Question: What type of tax is indicated in the document, personal property or real estate?
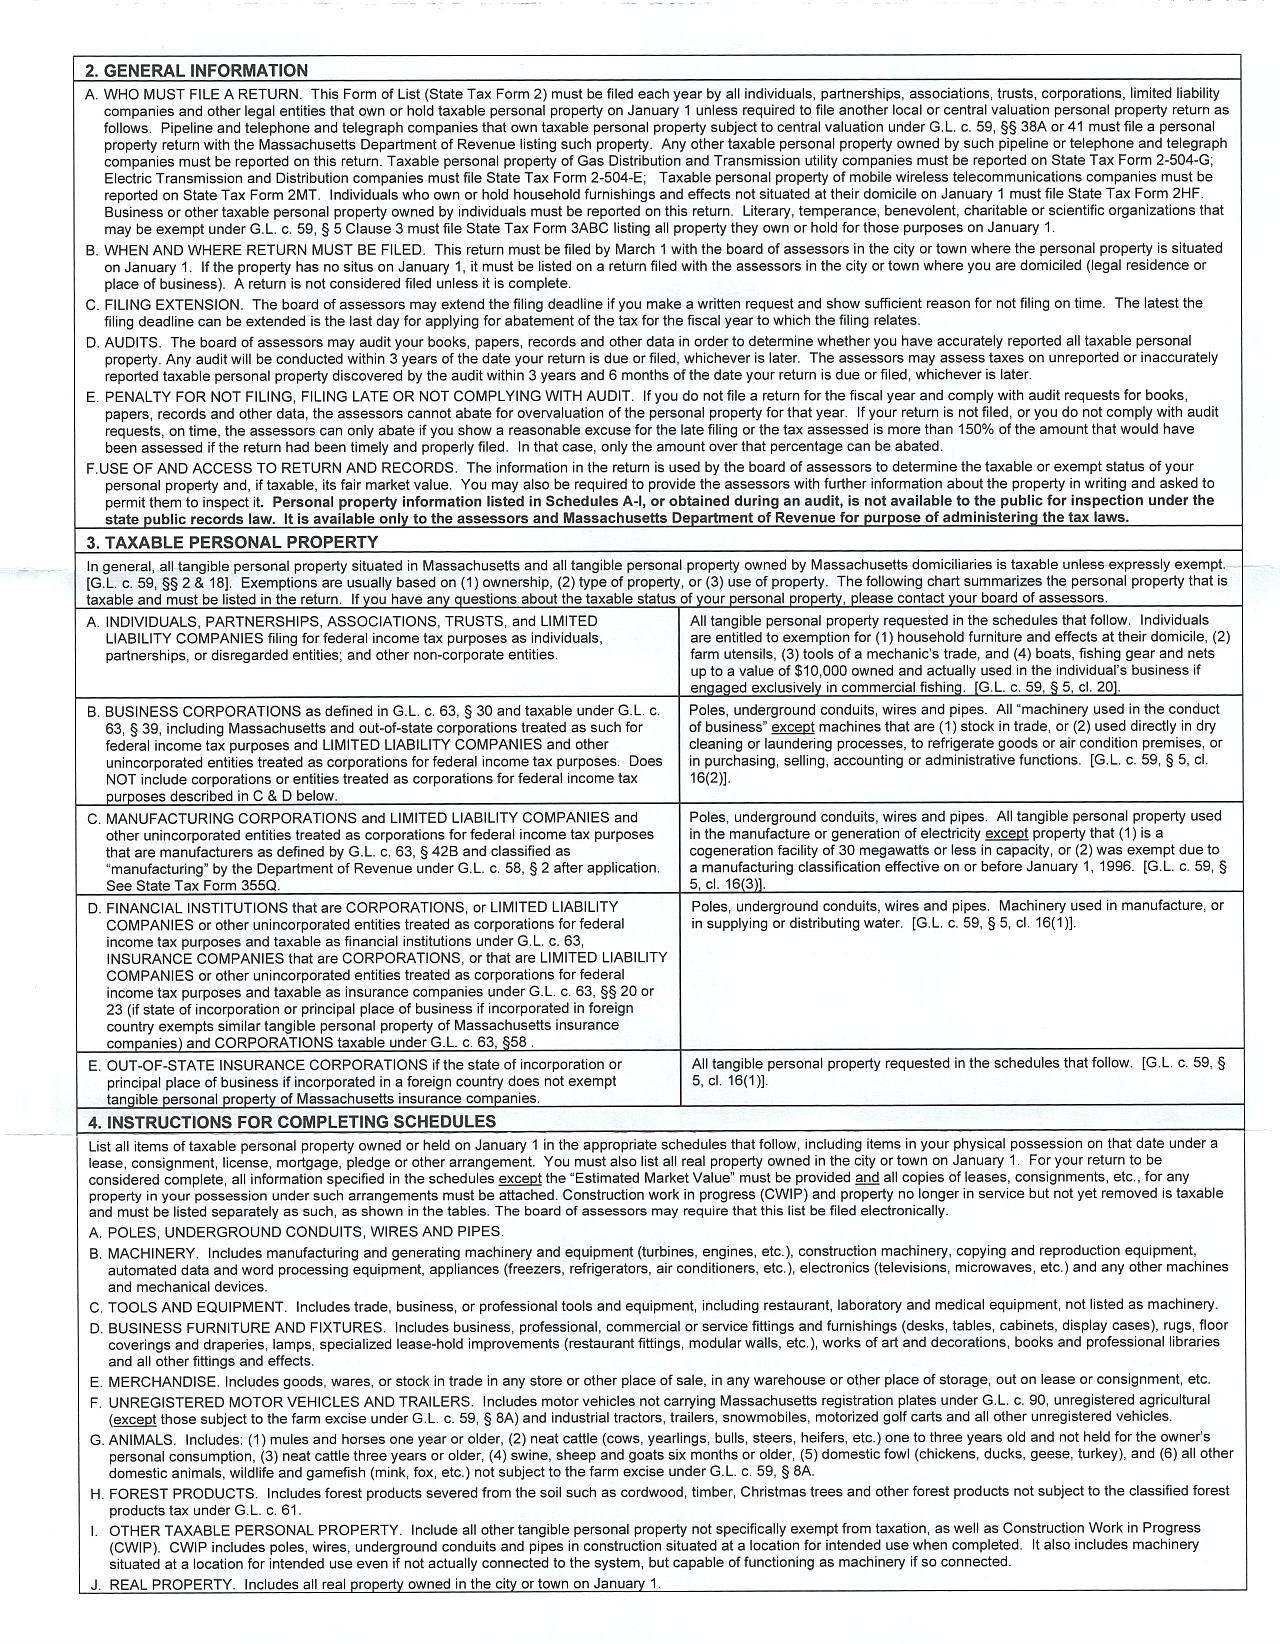
Answer: "Personal Property Tax"